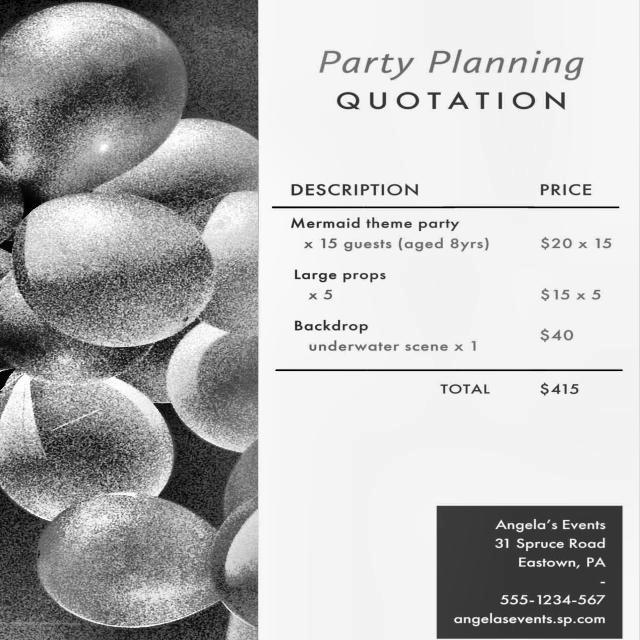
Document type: Invoice